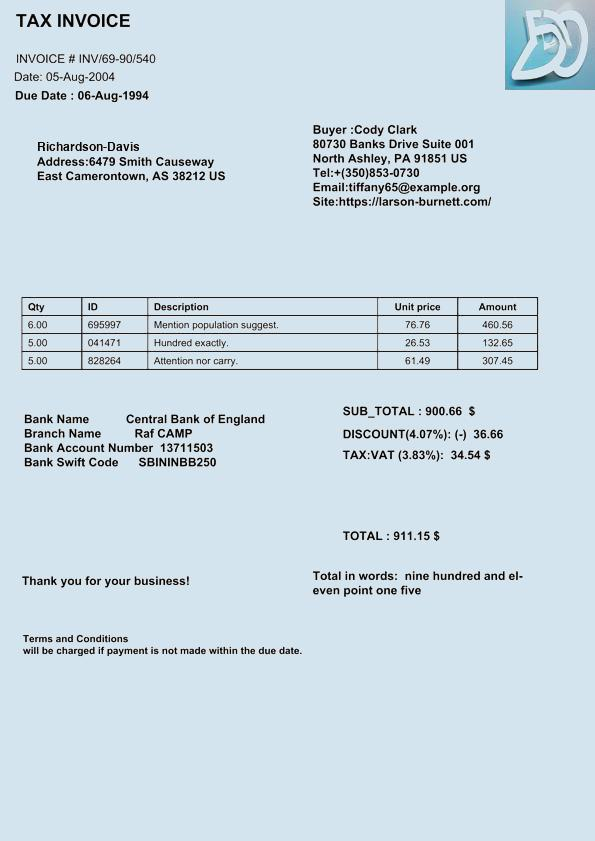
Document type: Invoice